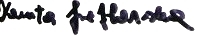
Signature of: danuta szaflarska